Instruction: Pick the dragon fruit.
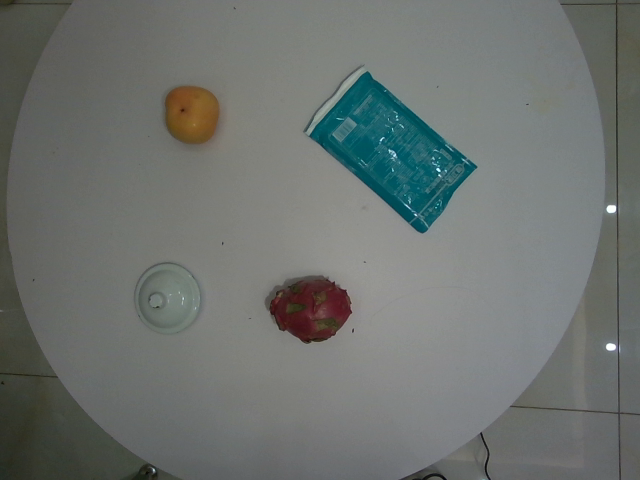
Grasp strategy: vertical